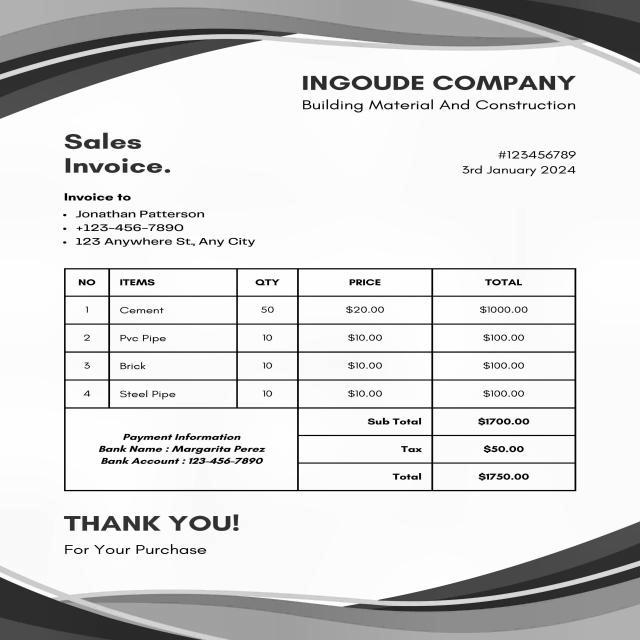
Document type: Invoice